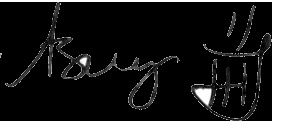
Signature of: ashley grace